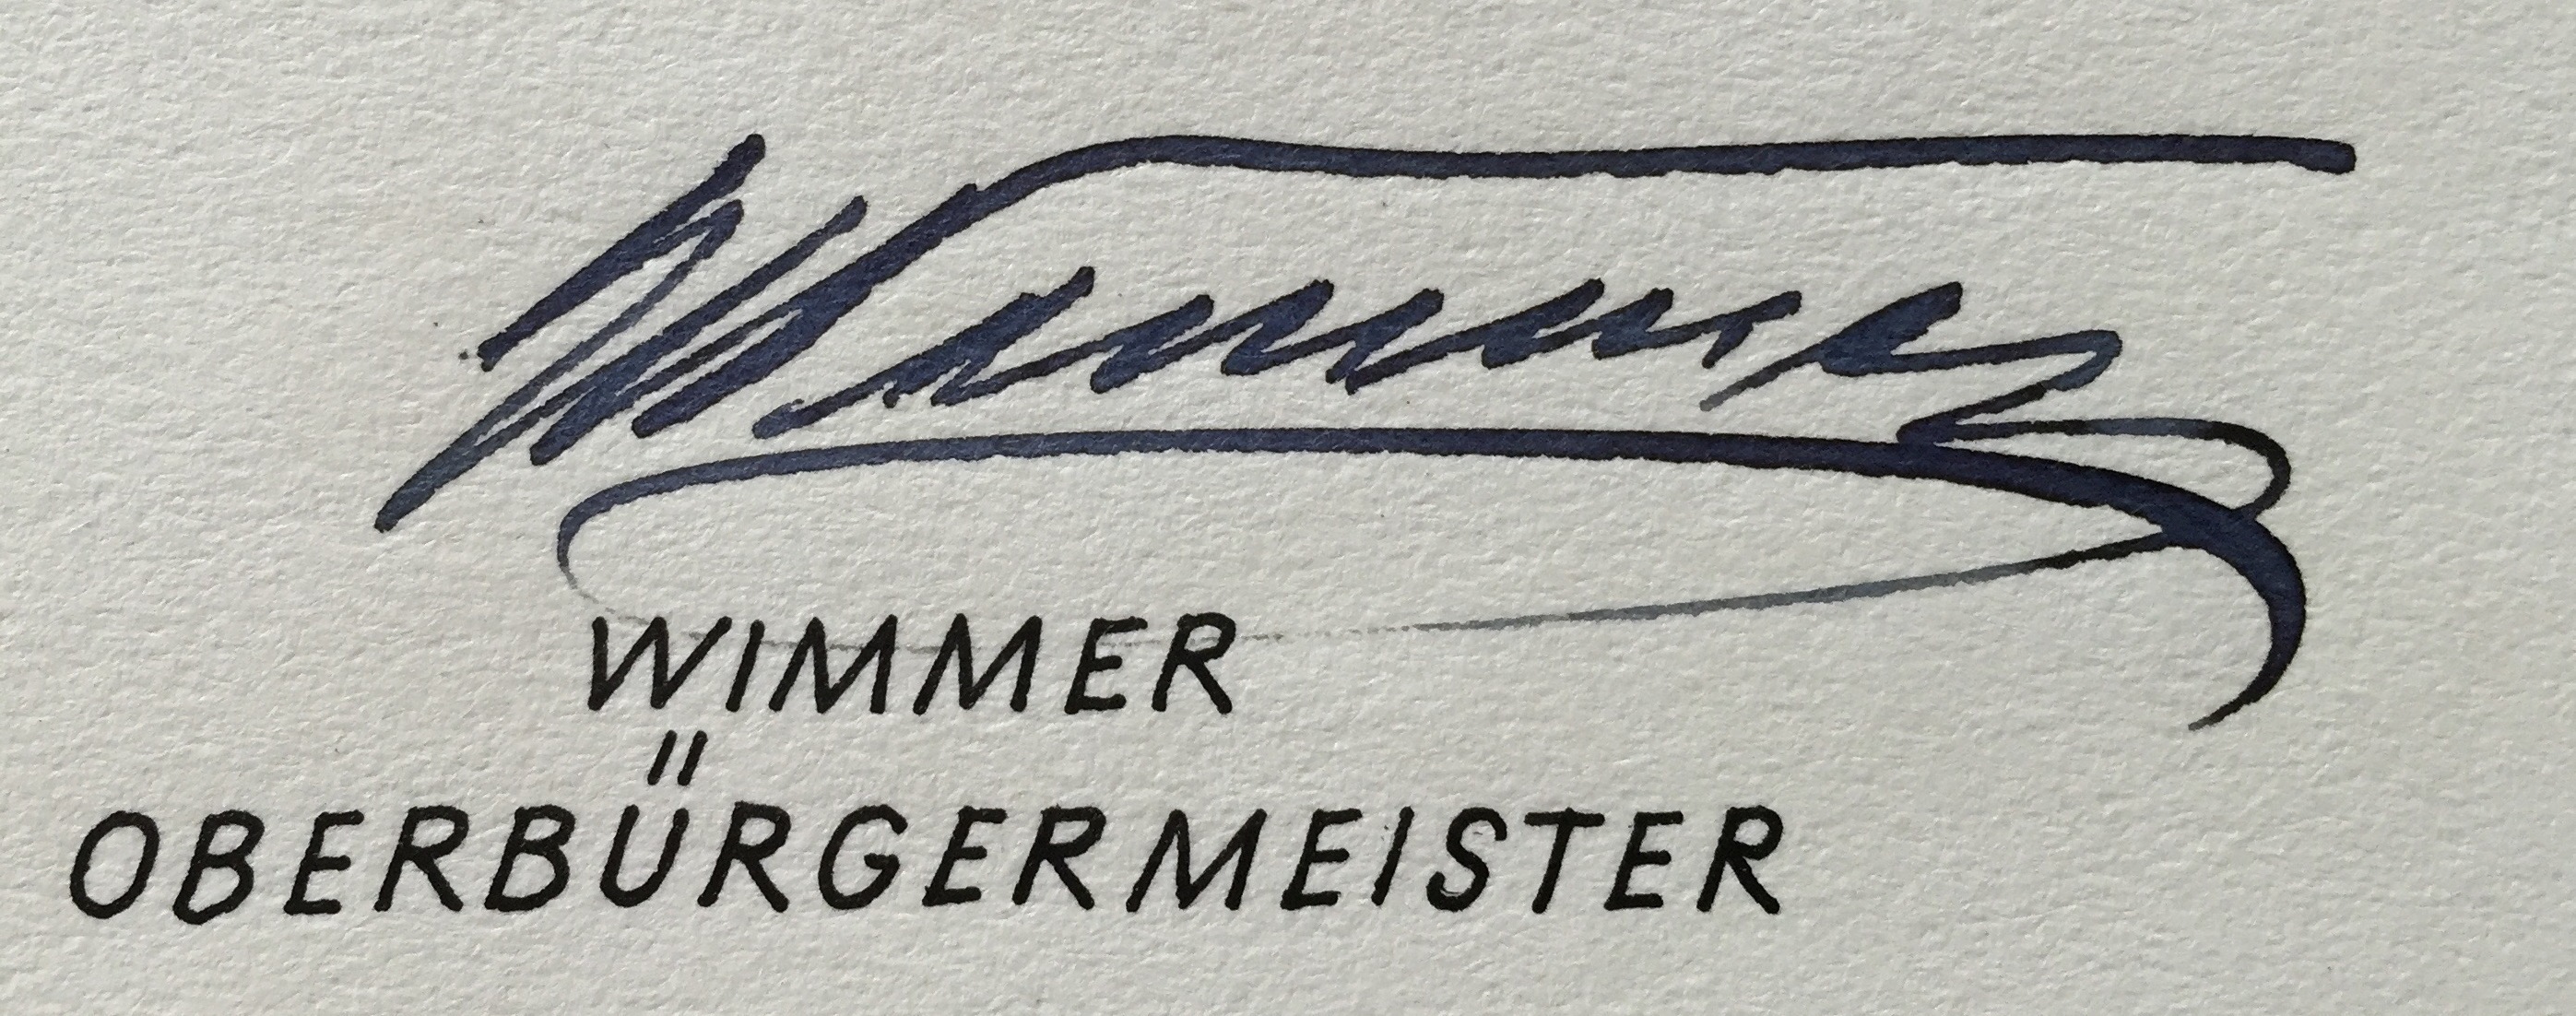
Signature of: thomas wimmer